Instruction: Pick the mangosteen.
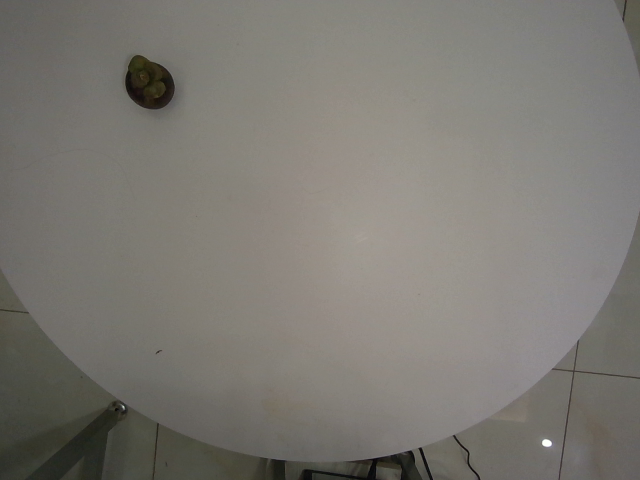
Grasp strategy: vertical